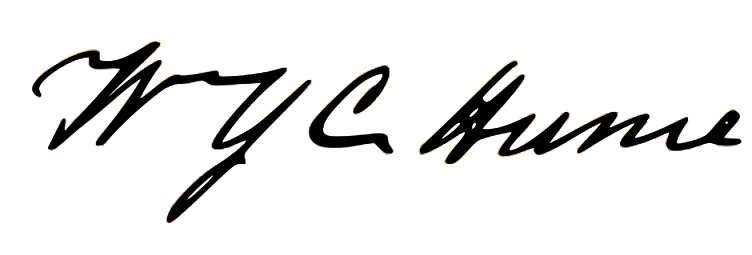
Signature of: william y c humes